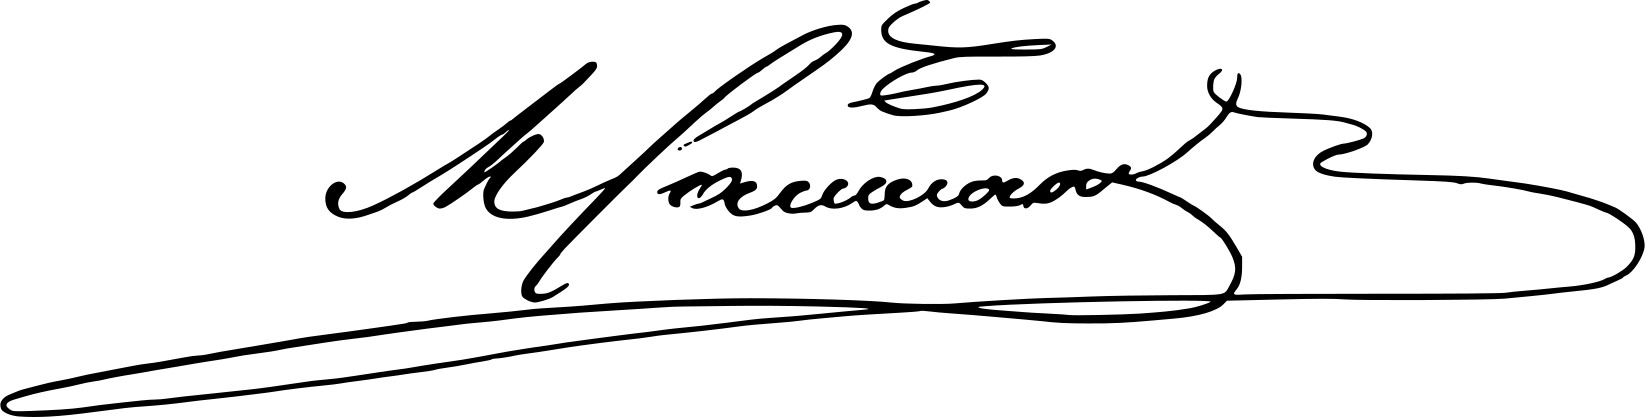
Signature of: mikhail saltykov shchedrin